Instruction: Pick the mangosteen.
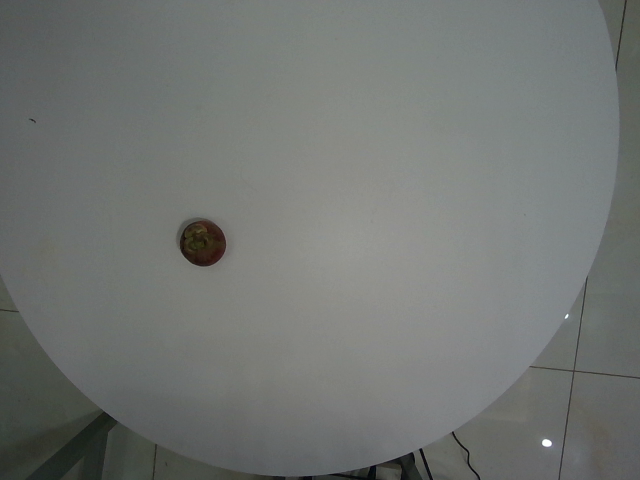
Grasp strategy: vertical